Question: What is the filing due date as per the document?
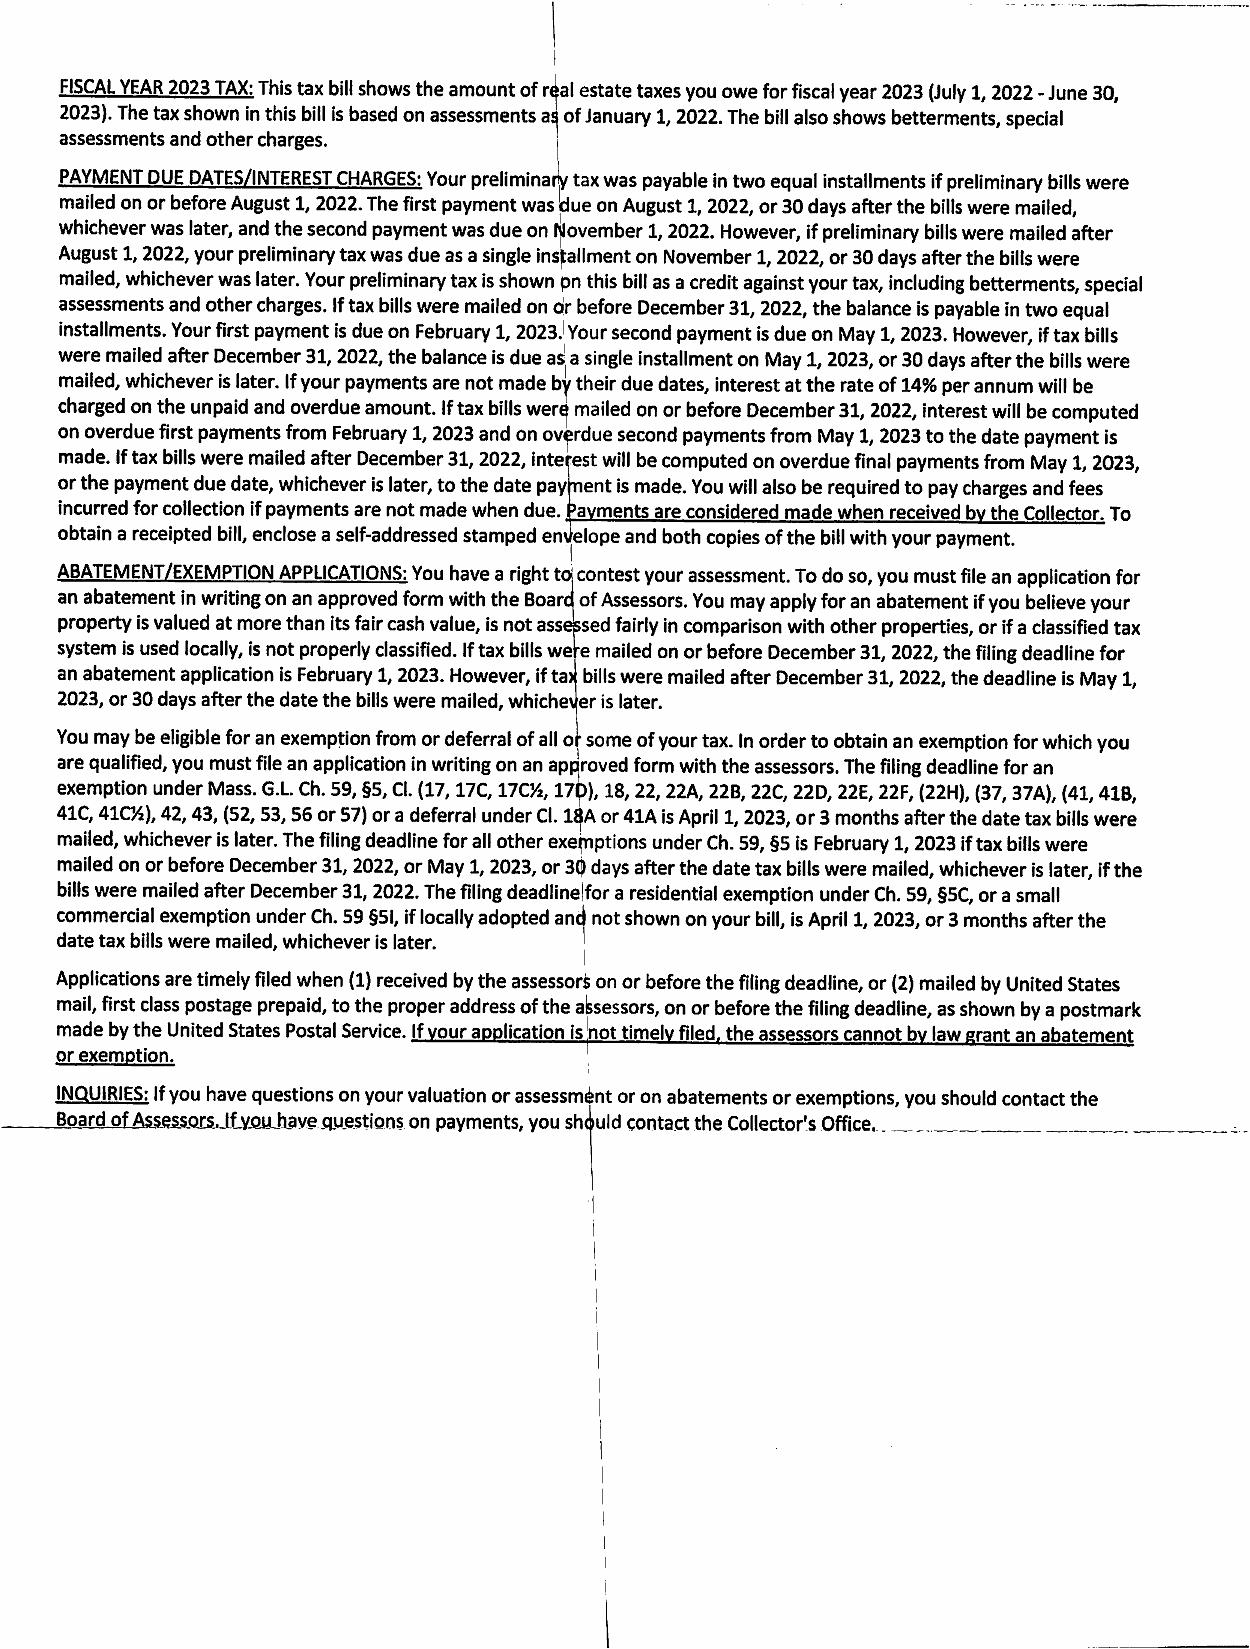
Answer: "1-Feb-23"